Question: What is the potential diagnosis?
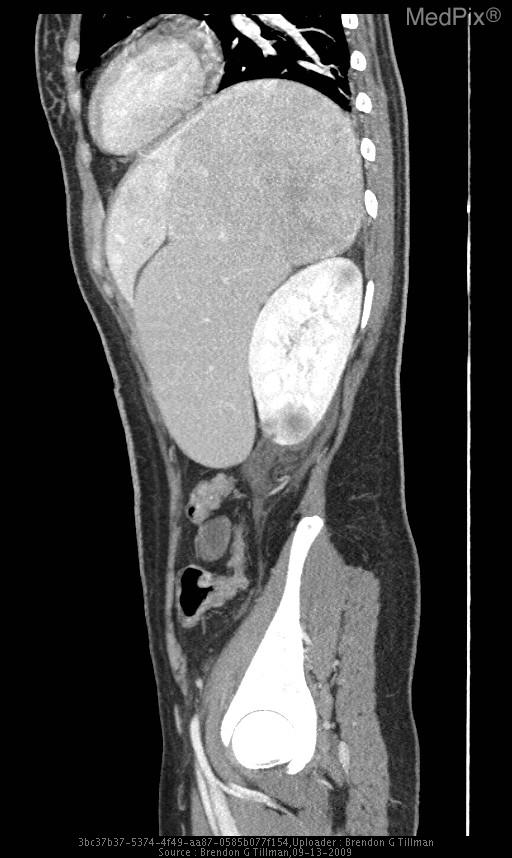
Answer: The possible diagnosis includes Hepatocellular Adenoma (HA)
Focal Nodular Hyperplasia (FNH)
Hemangioma
Hepatocellular Carcinoma (HCC)
Fibrolamellar Carcinoma
Hepatic Metastases
Cholangiocarcinoma
Liver Abscess.